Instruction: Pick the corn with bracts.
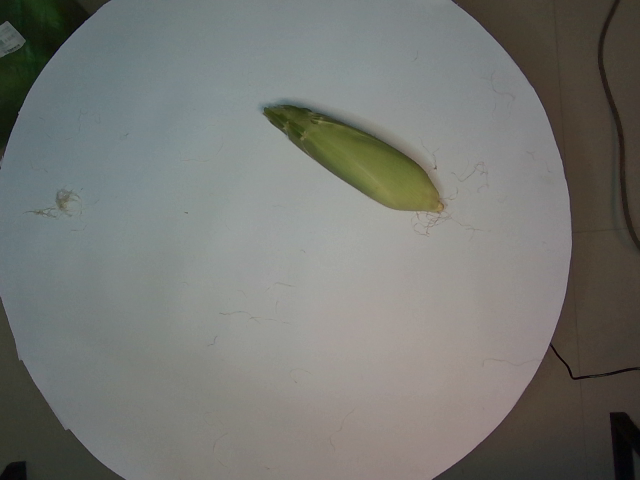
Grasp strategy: vertical